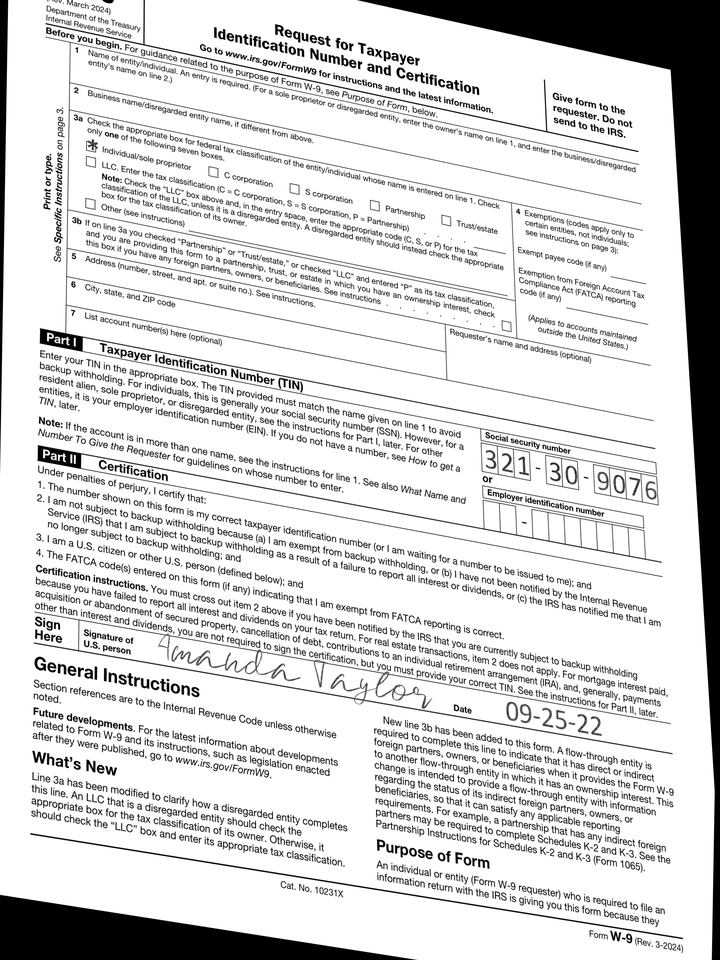
cbx: yes
ssn: 321309076
sdt: 09-25-22